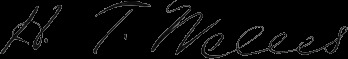
Signature of: henry titus welles